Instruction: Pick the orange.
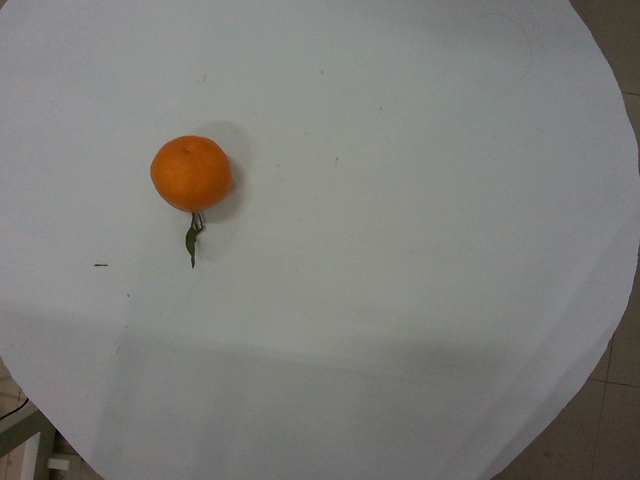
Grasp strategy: vertical